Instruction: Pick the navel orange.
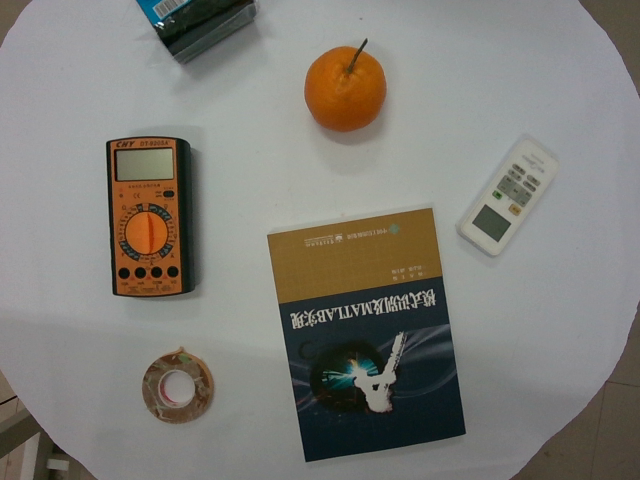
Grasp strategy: vertical